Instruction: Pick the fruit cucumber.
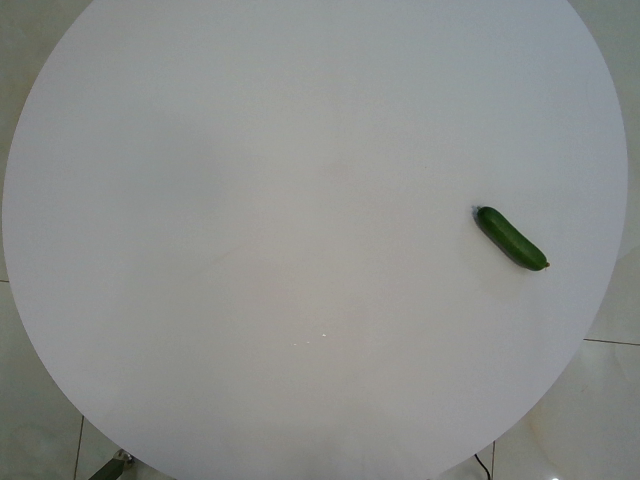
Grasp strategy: vertical